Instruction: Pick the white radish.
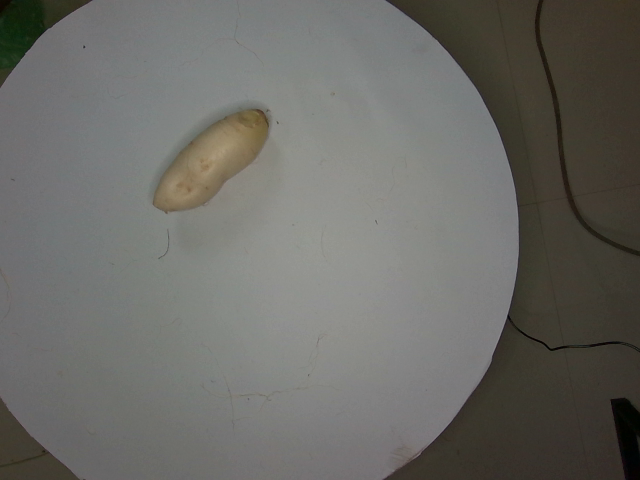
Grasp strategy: vertical